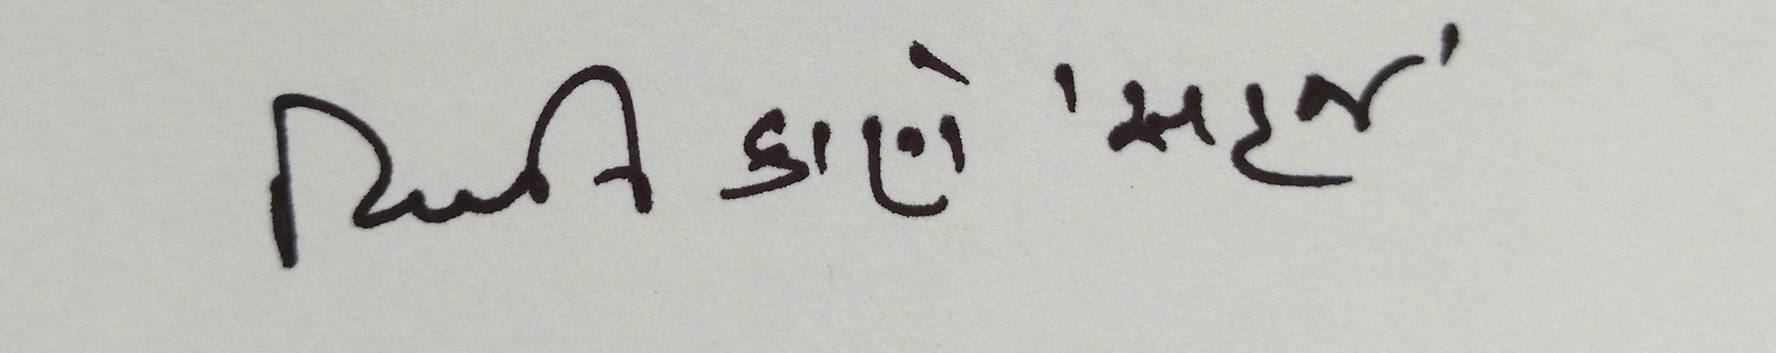
Signature of: vivek kane